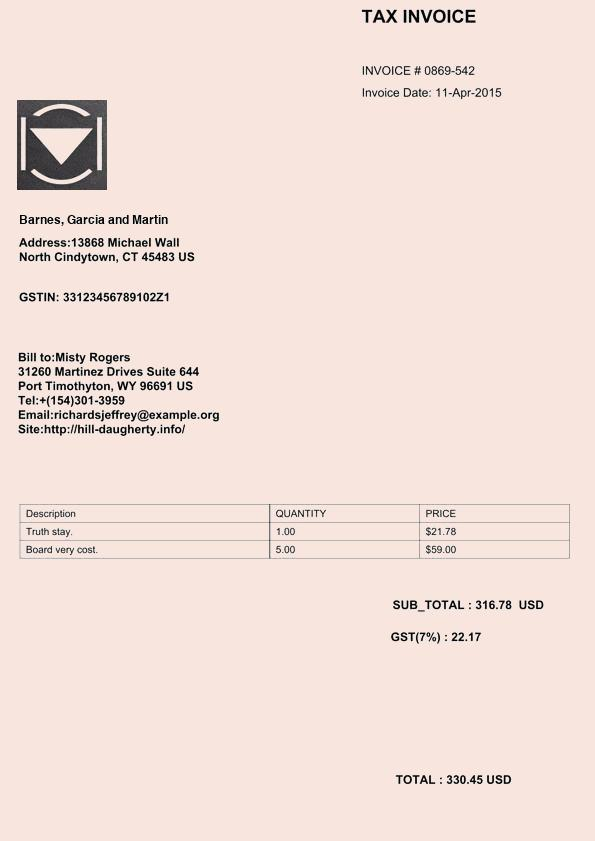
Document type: Invoice